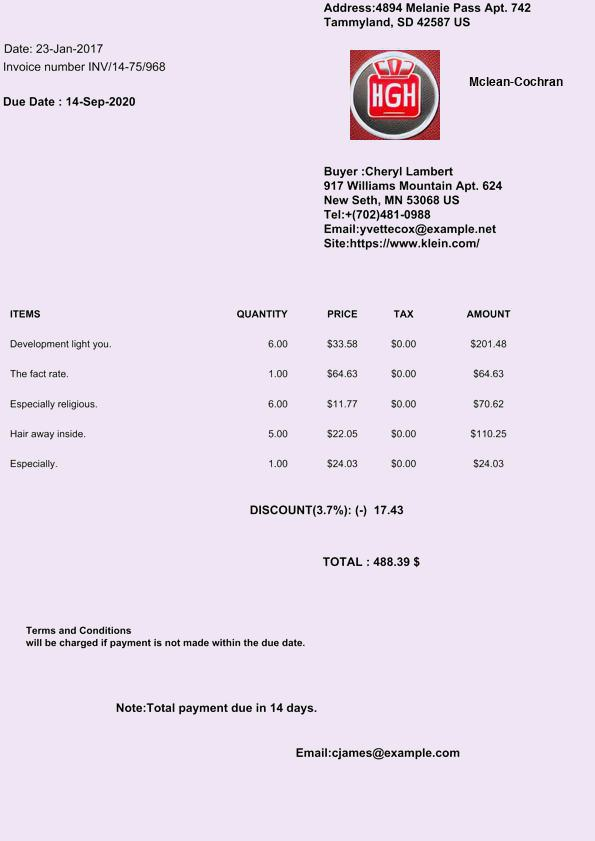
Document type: Invoice